Question: What is the earliest payment due date mentioned in the document?
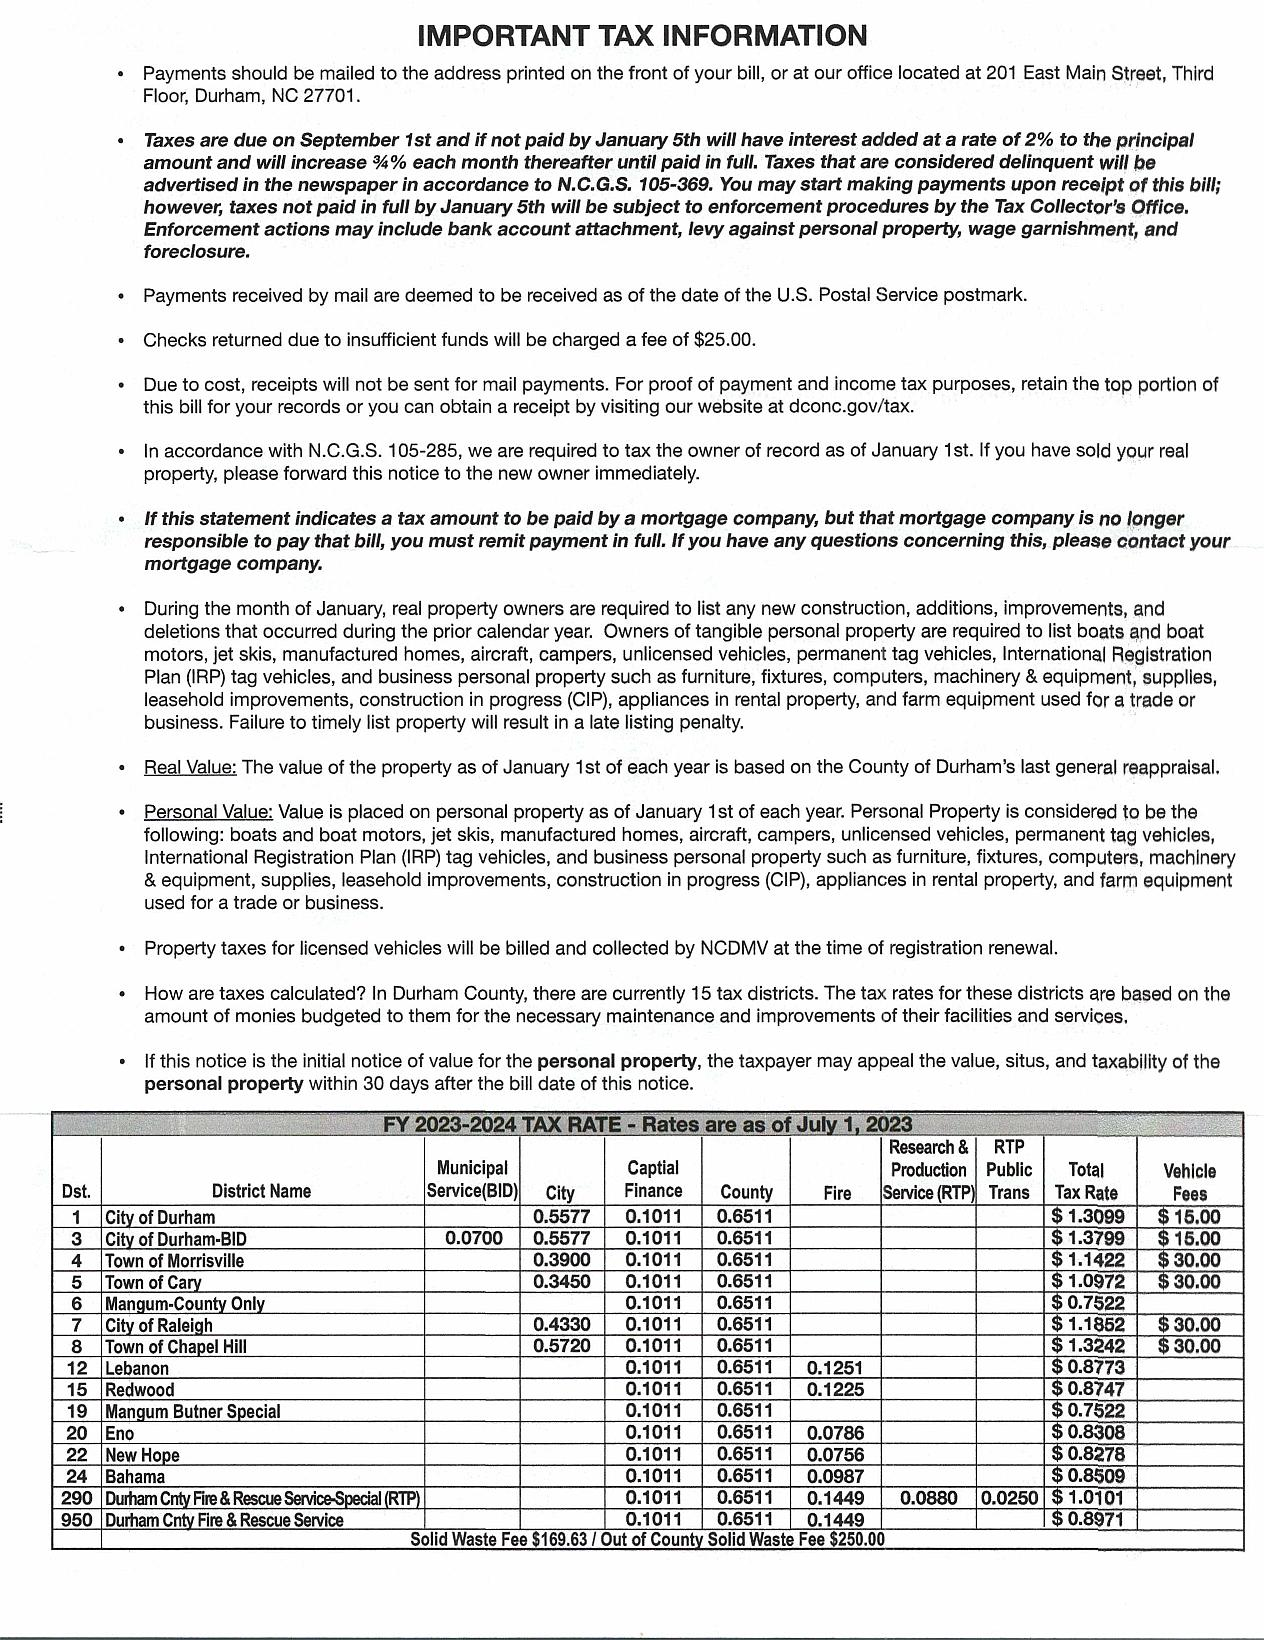
Answer: "September 1st"